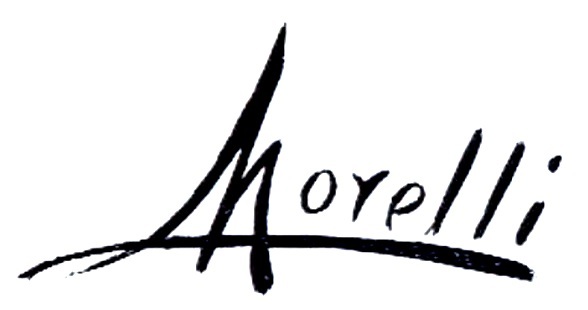
Signature of: víctor morelli sánchez gil